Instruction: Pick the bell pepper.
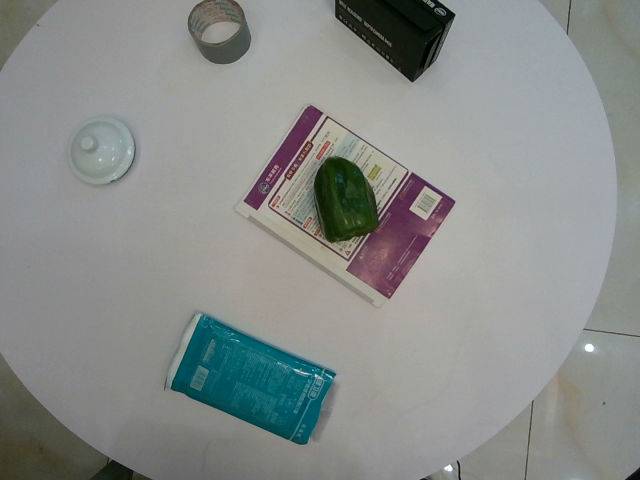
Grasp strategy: vertical